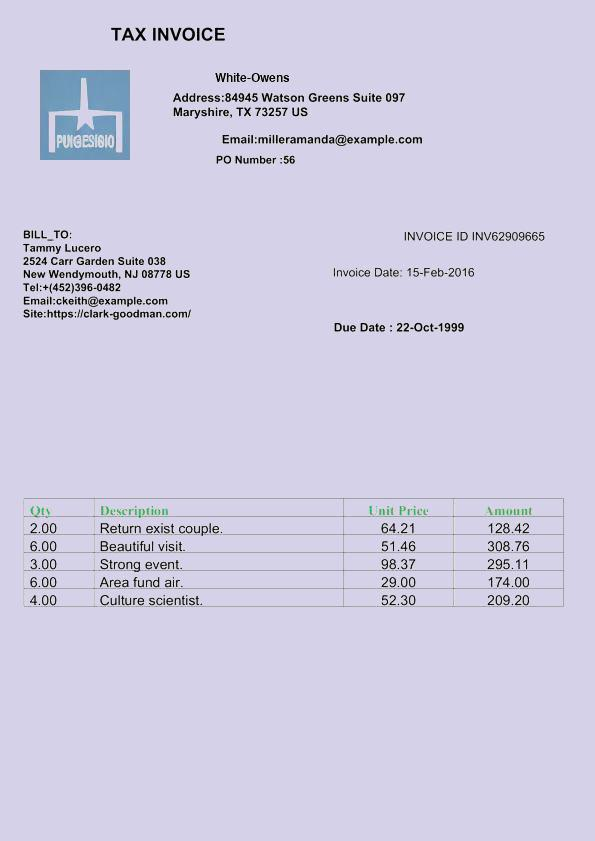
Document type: Invoice